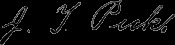
Signature of: jesse truesdell peck